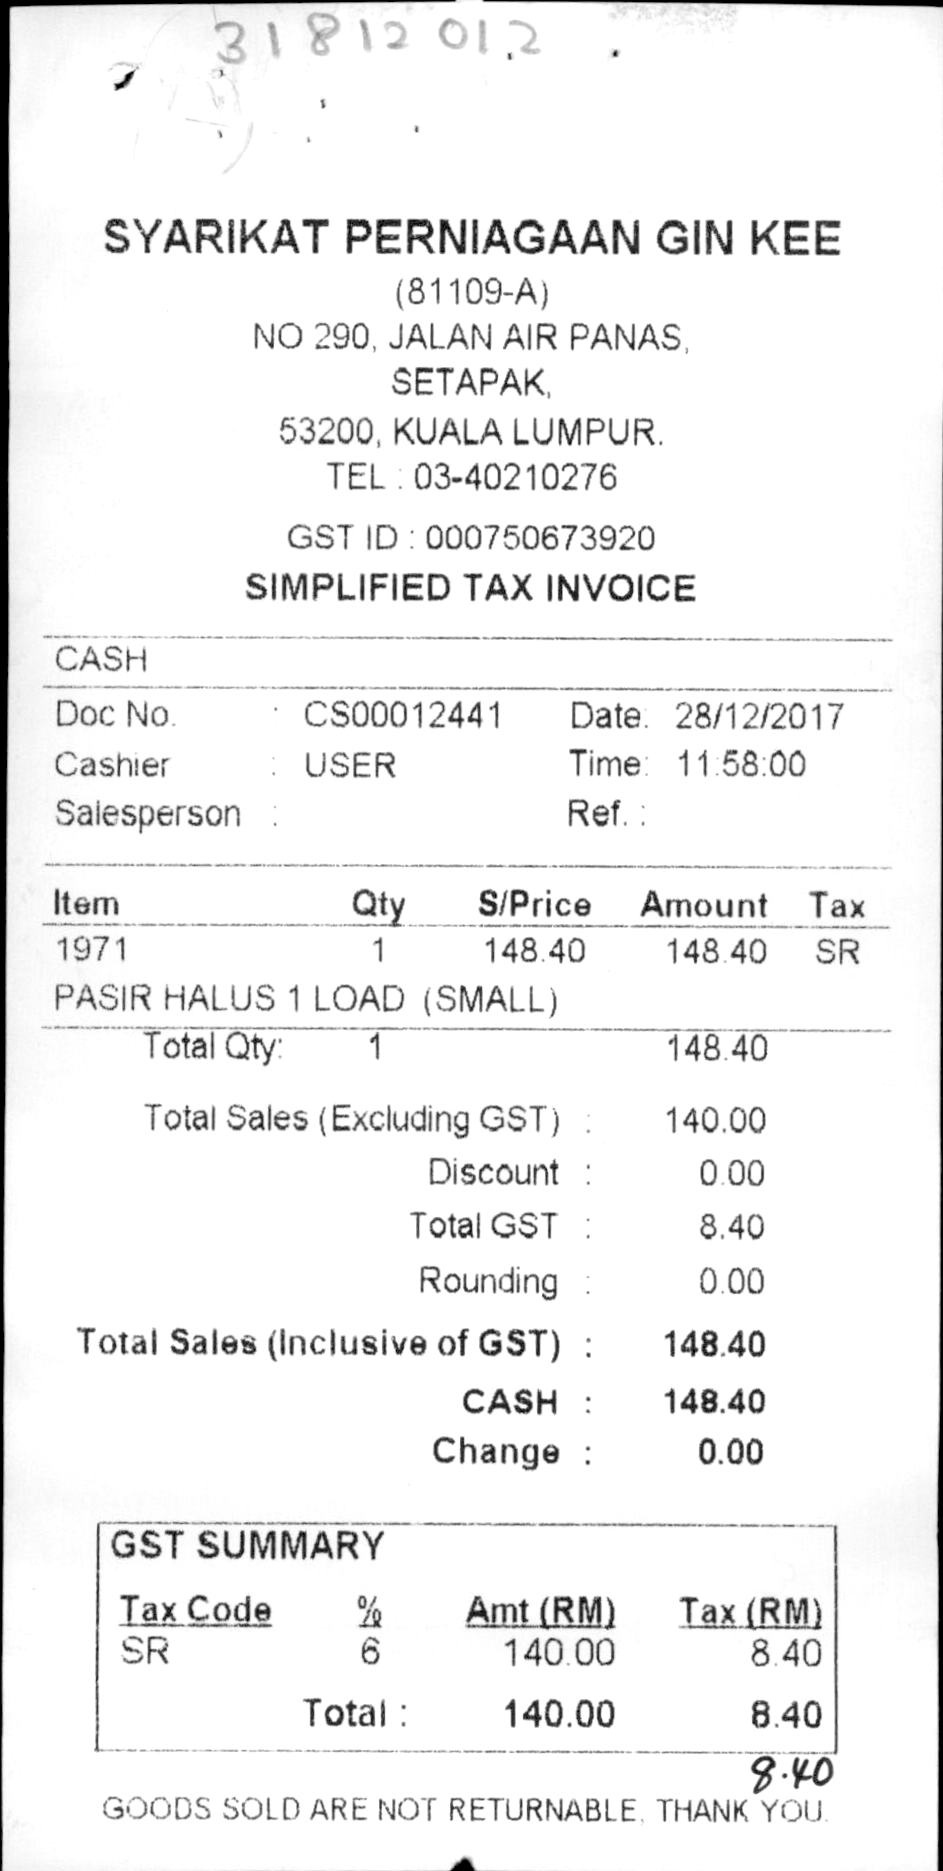
SYARIKAT PERNIAGAAN GIN KEE
(81109-A)
NO 290. JALAN AIR PANAS.
SETAPAK,
53200, KUALA LUMPUR
TEL: 03-40210276
GST ID: 000750673920
SIMPLIFIED TAX INVOICE
CASH
DOC NO.
: CS00012441
DATE: 28/12/2017
CASHIER
: USER
TIME: 11:58:00
SALESPERSON:
REF.:
ITEM
QTY
S/PRICE
AMOUNT
TAX
1971
1
148.40
148.40
SR
PASIR HALUS 1 LOAD (SMALL)
TOTAL QTY:
1
148.40
TOTAL SALES (EXCLUDING GST) :
140.00
DISCOUNT :
0.00
TOTAL GST :
8.40
ROUNDING :
0.00
TOTAL SALES(INCLUSIVE OF GST) :
148.40
CASH :
148.40
CHANGE :
0.00
GST SUMMARY
TAX CODE
%
AMT(RM)
TAX(RM)
SR
6
140.00
8.40
TOTAL:
140.00
8.40
GOODS SOLD ARE NOT RETURNABLE.THANK YOU